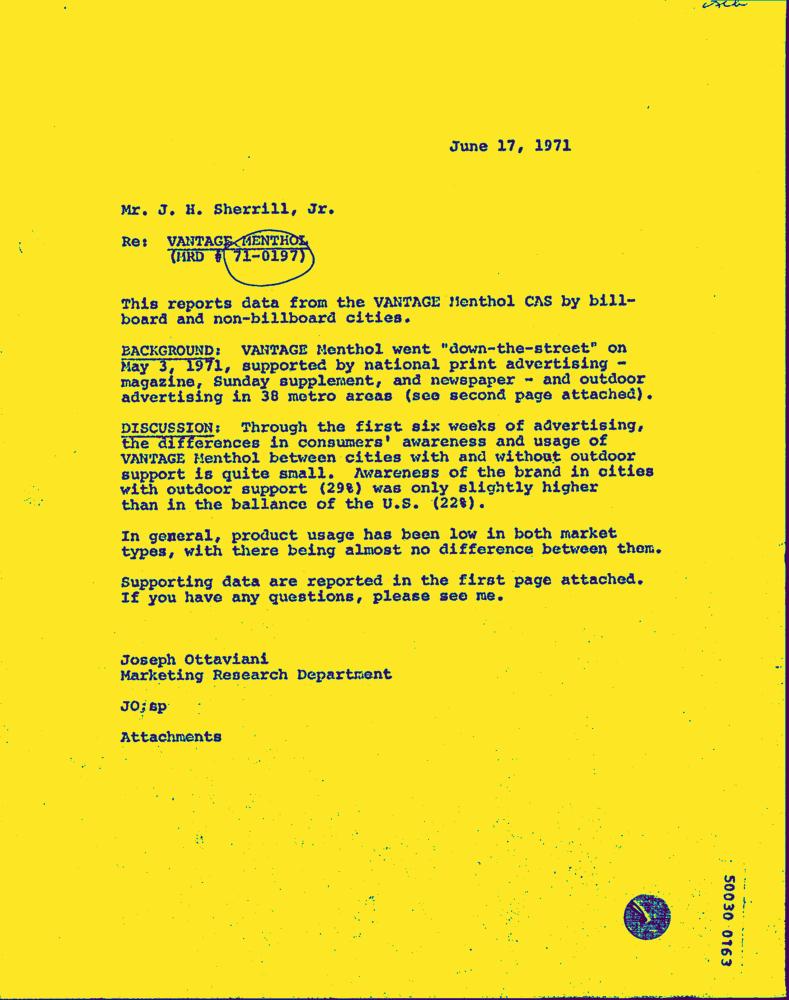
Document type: Letter-Doc